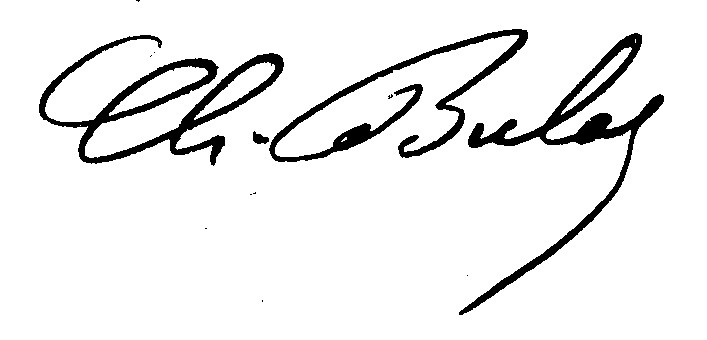
Signature of: charles buloz